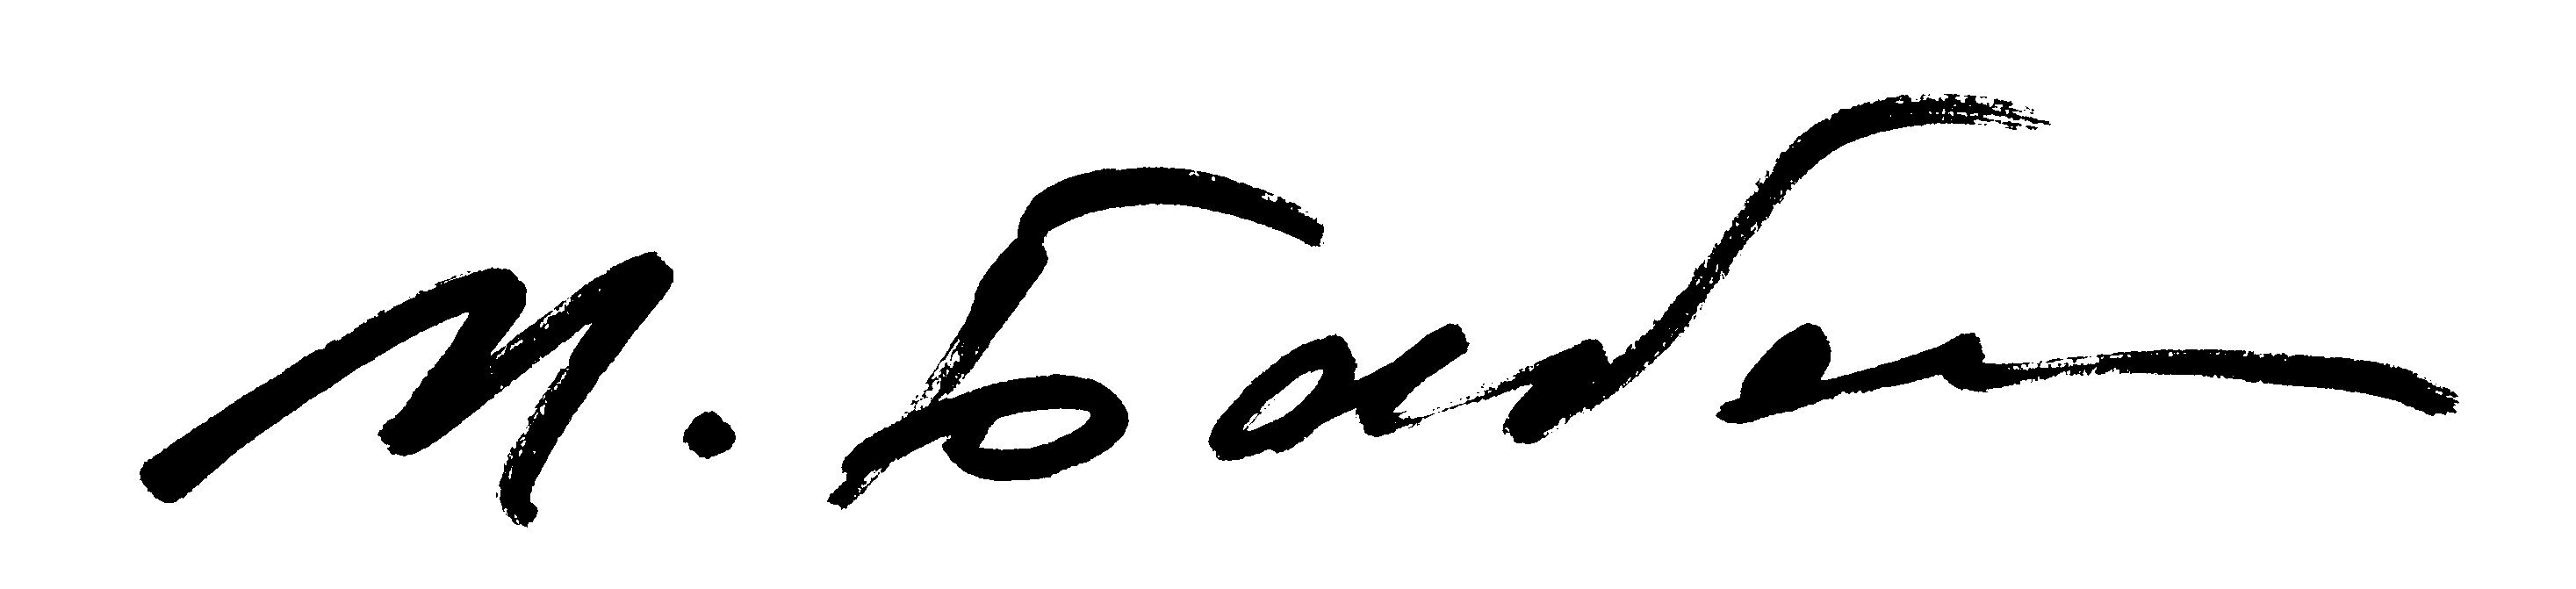
Signature of: mykola babak